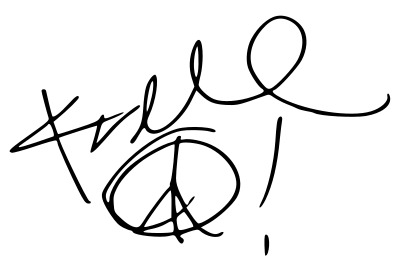
Signature of: pharrell williams